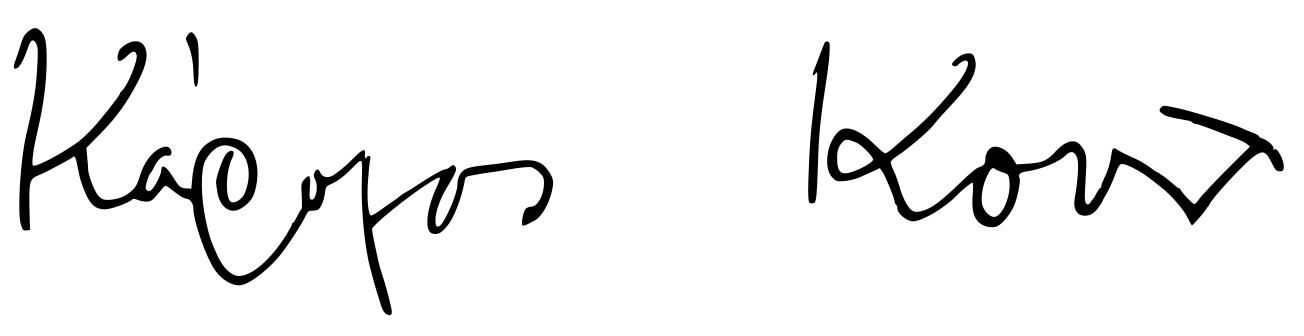
Signature of: karolos koun